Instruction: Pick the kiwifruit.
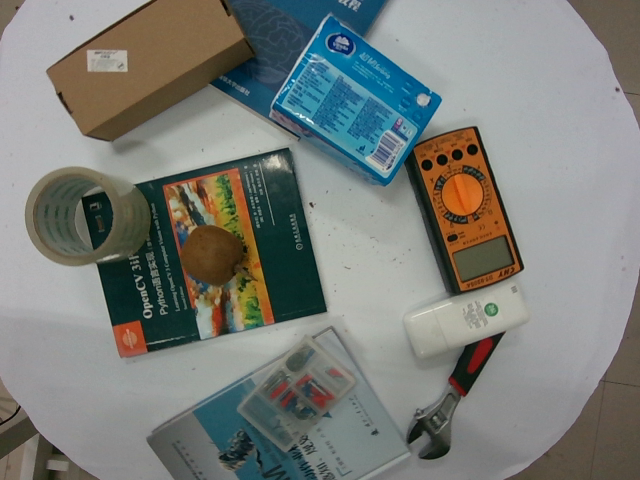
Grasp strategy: vertical